Question: What is the filing due date as per the document?
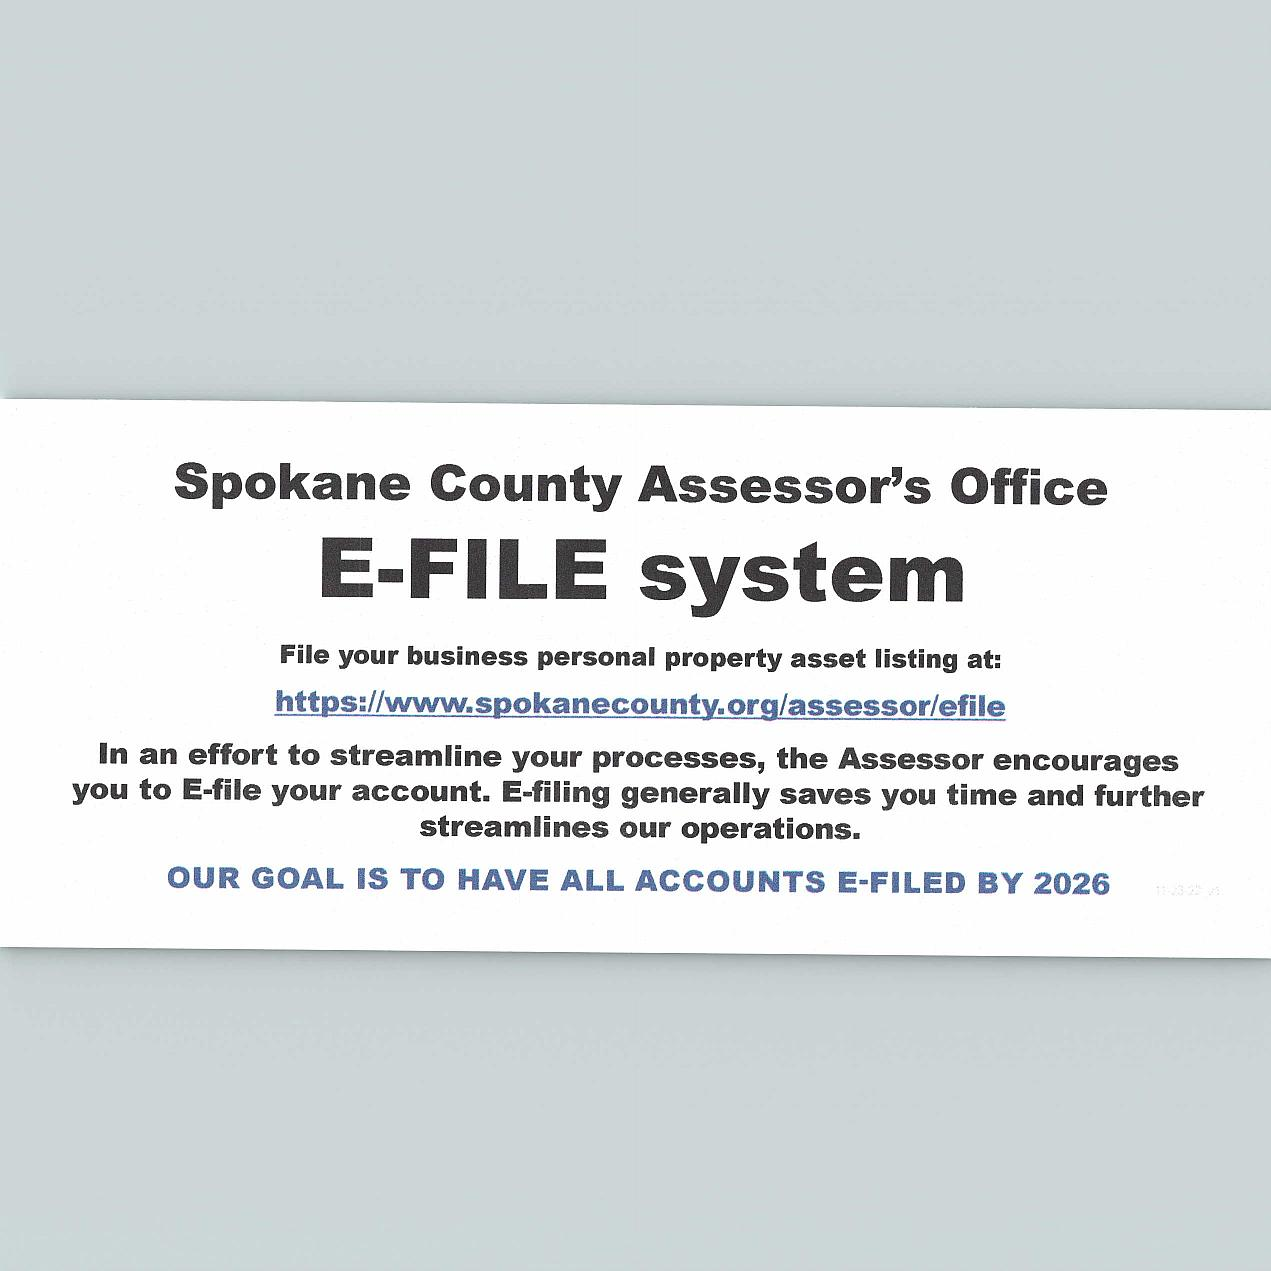
Answer: "2026"